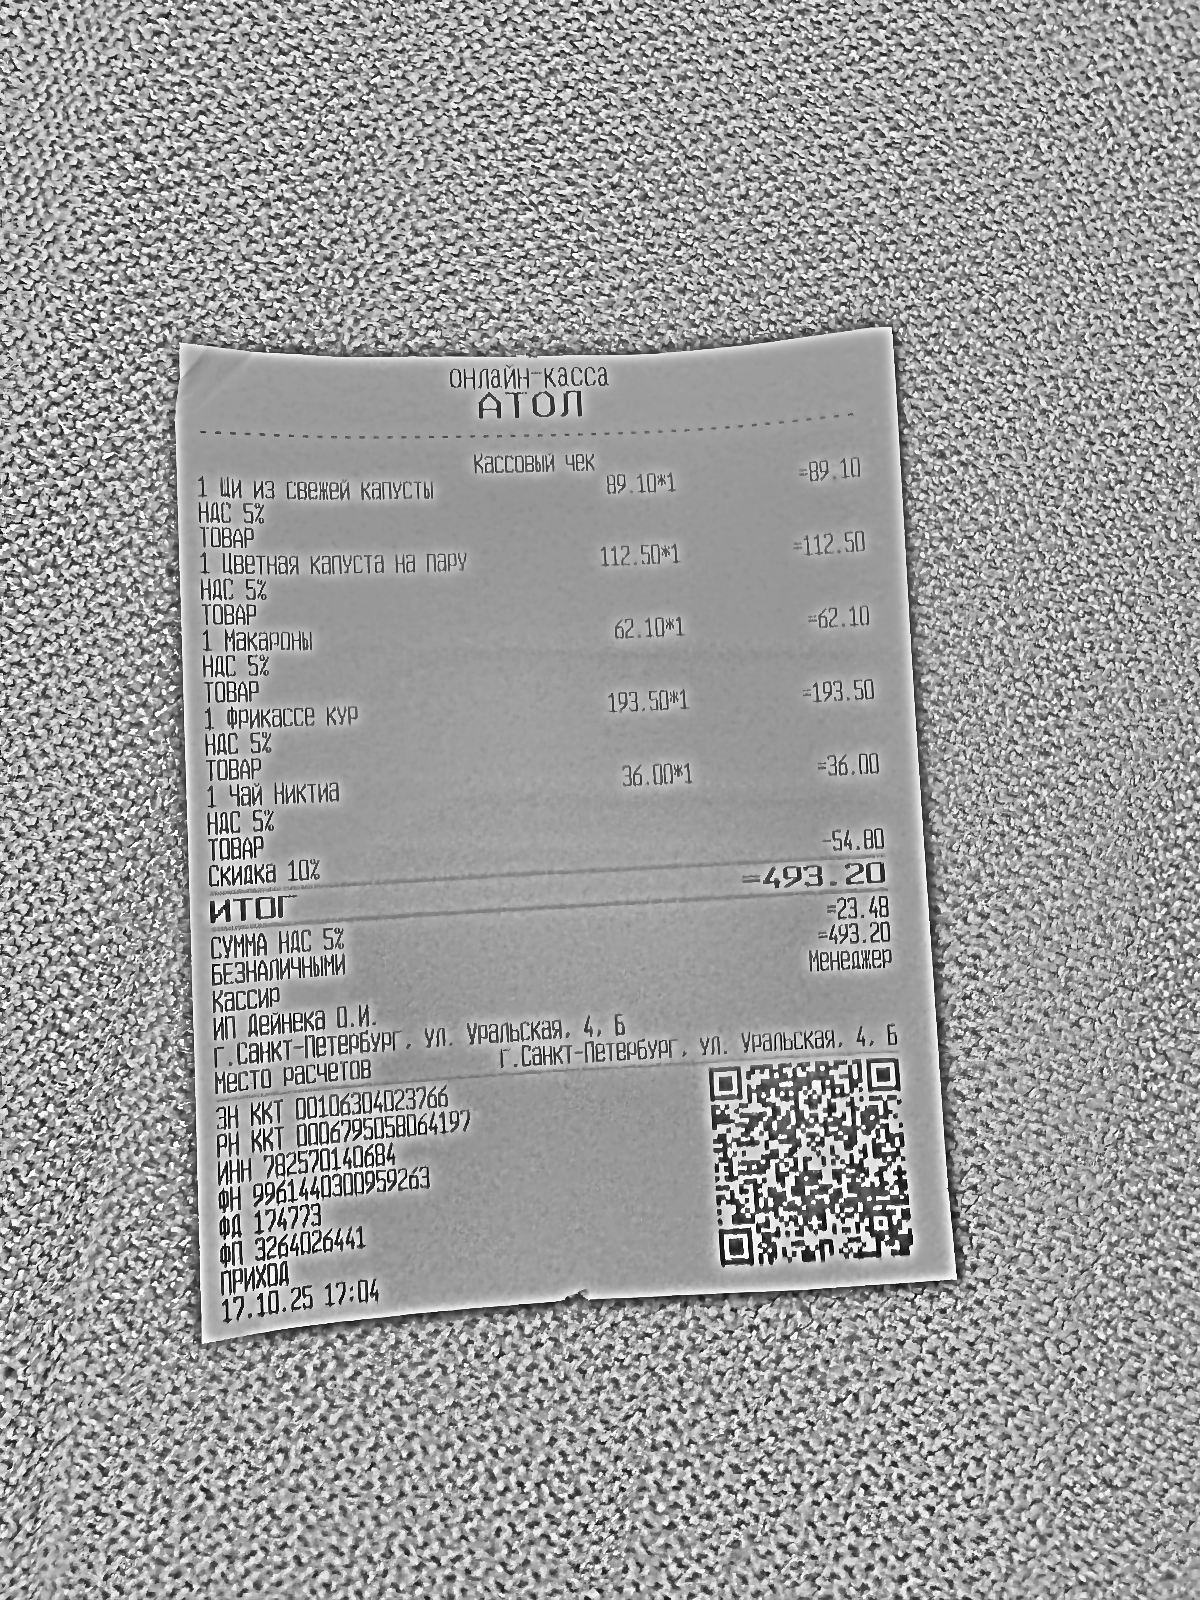
Продавец: ИП ДЕЙНЕКА О.И.
Дата: 17.10.25 17:04
Товары: Щи из свежей капусты; Цветная капуста на пару; Макароны; Фрикассе кур; Чай Никтиа
Количество: 1; 1; 1; 1; 1
Цена: 89.10; 112.50; 62.10; 193.50; 36.00
Сумма: 89.10; 112.50; 62.10; 193.50; 36.00
Итого: 493.20